Question: What is the main concern?
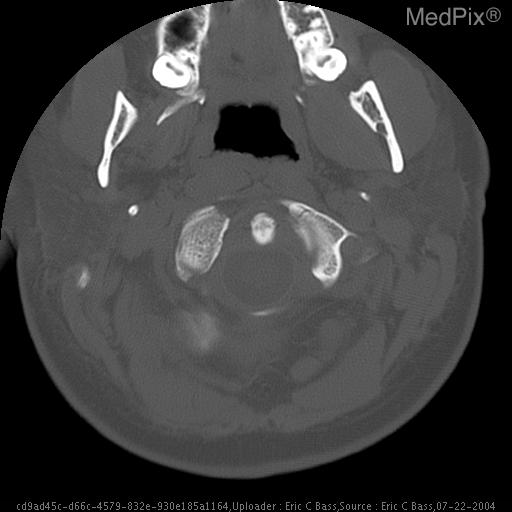
Answer: The findings suggest Selected axial CT images in bone window show multiple fractures of C1 including bilateral anteriolateral fractures with no displacement of left lateral mass and moderate displacement of the right lateral mass best visualized on the coronal reformatted images.  There is also a comminuted fracture in the right posteriolateral portion of the c1 ring with a small, triangular fragment abutting, but not compromising the thecal sac.. Selected axial CT images in bone window.. The patient might have a history of 27 year old female involved in high speed motor vehicle accident..